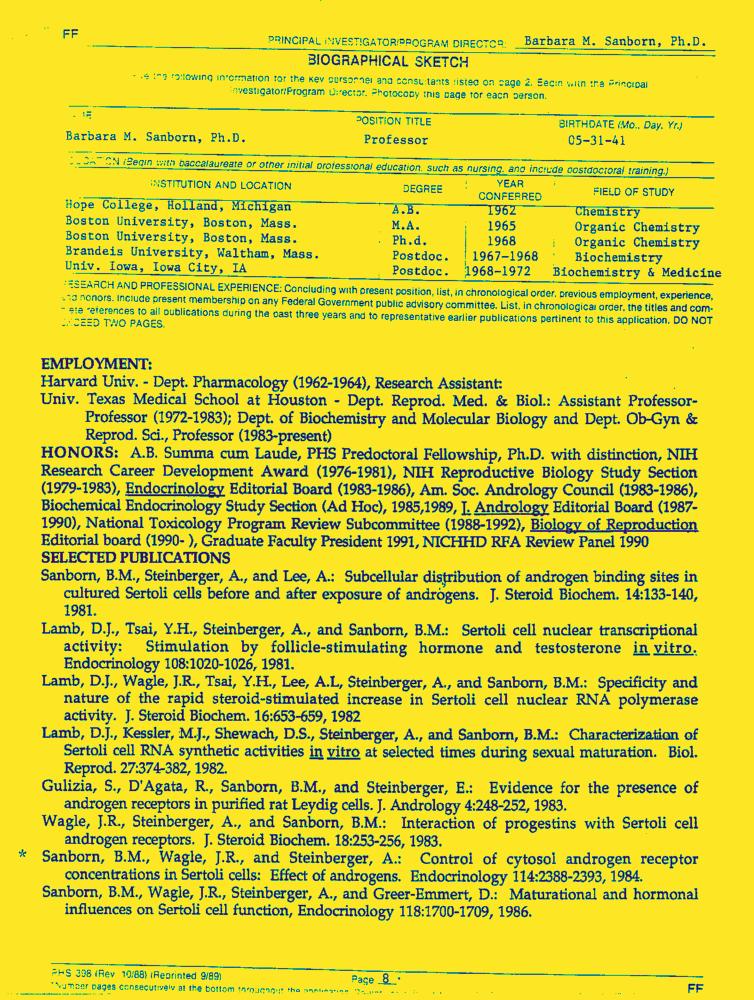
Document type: Resume-Doc